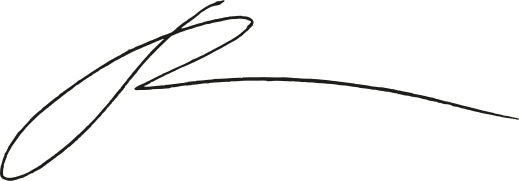
Signature of: ganira pashayeva